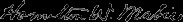
Signature of: hamilton wright mabie